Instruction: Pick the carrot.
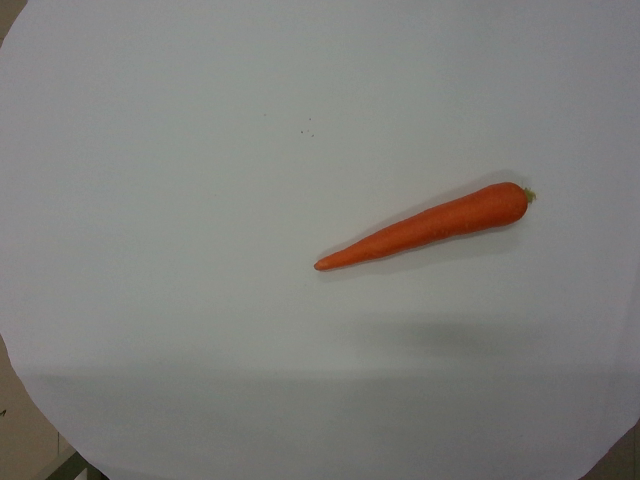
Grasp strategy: vertical